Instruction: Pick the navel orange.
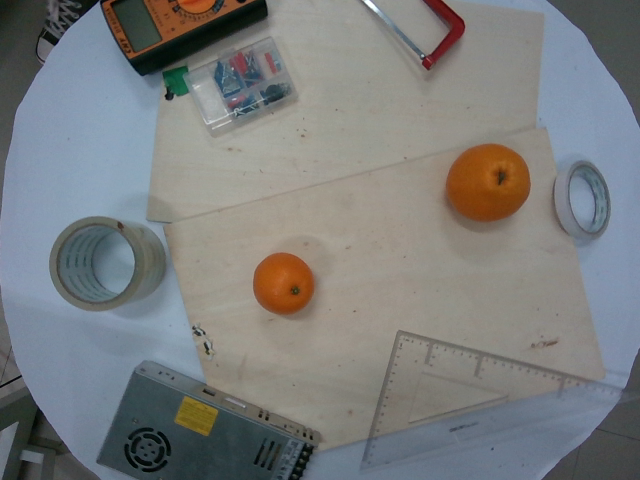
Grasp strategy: vertical